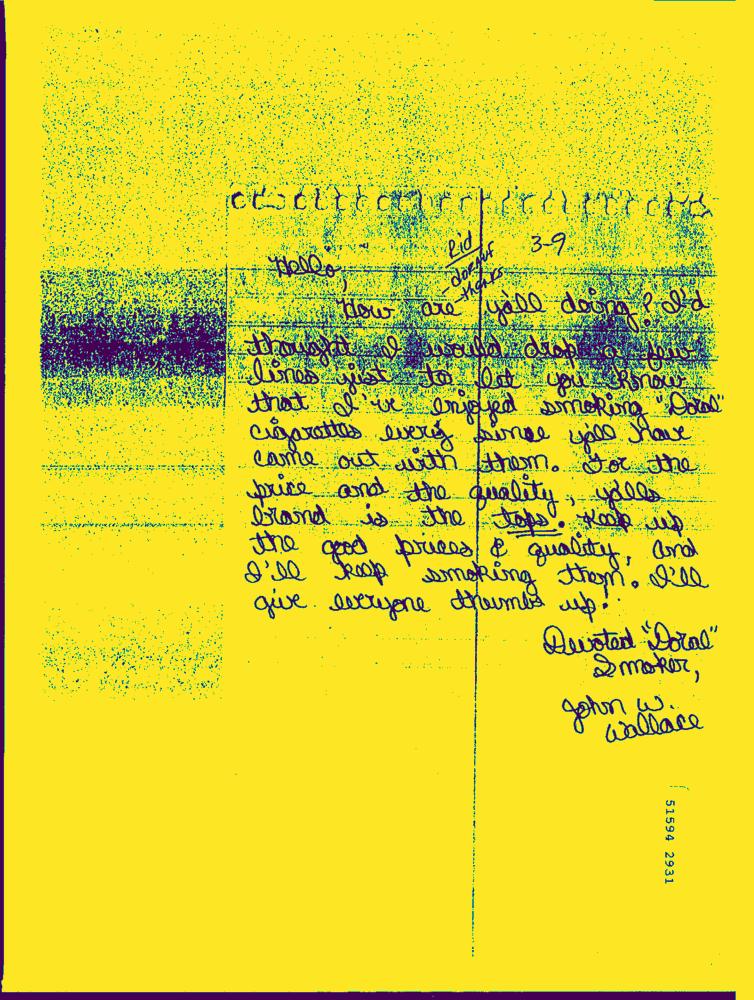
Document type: Hand-Written